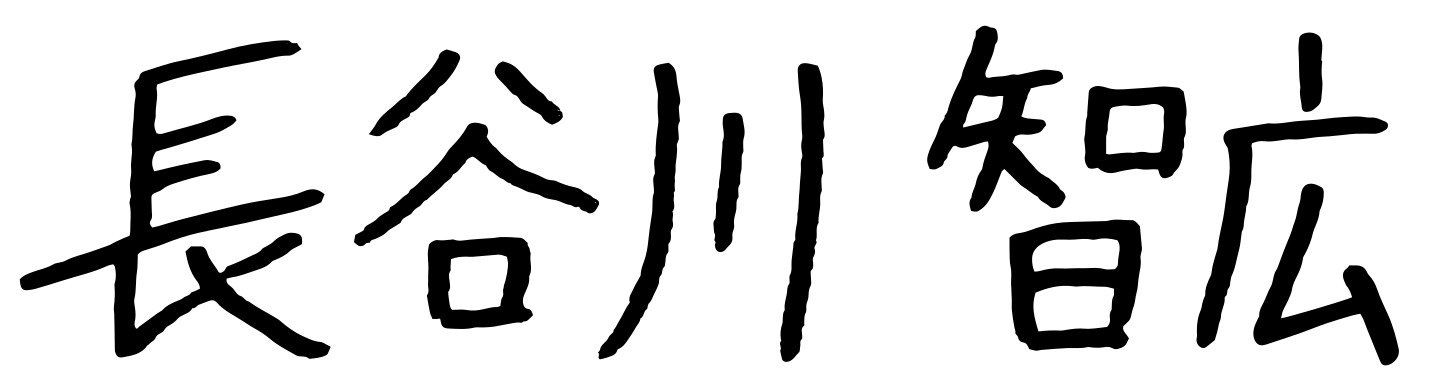
Signature of: tomohiro hasegawa